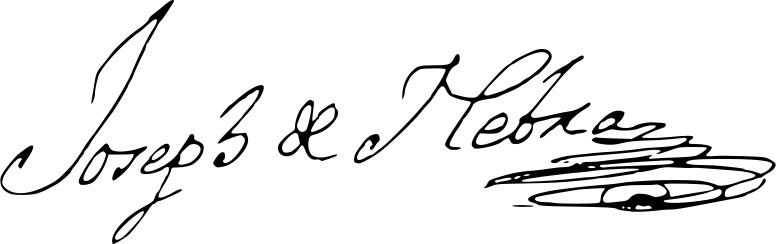
Signature of: josé de nebra